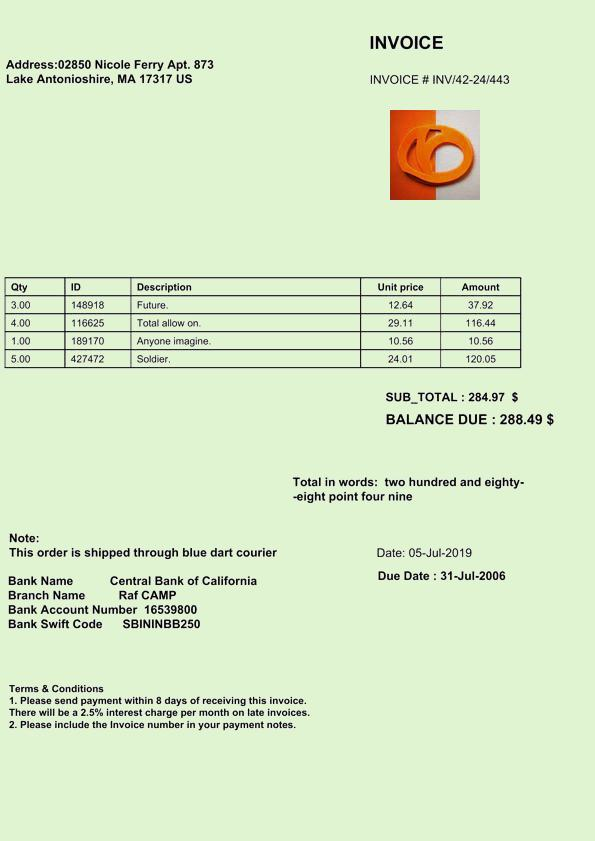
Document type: Invoice